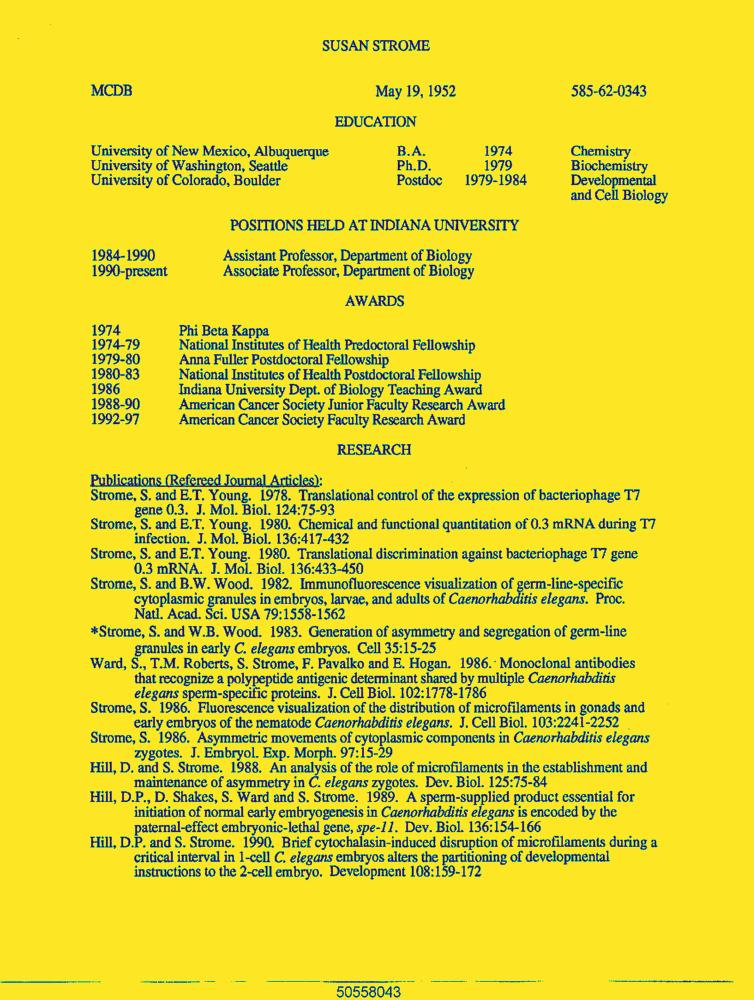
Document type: Resume-Doc